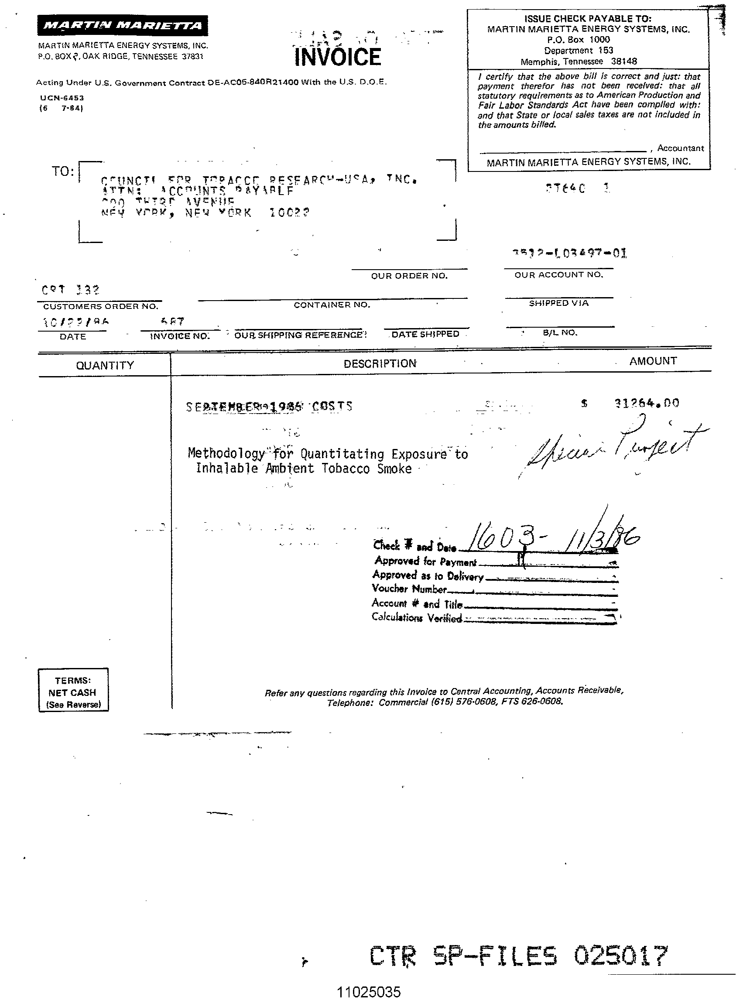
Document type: Invoice